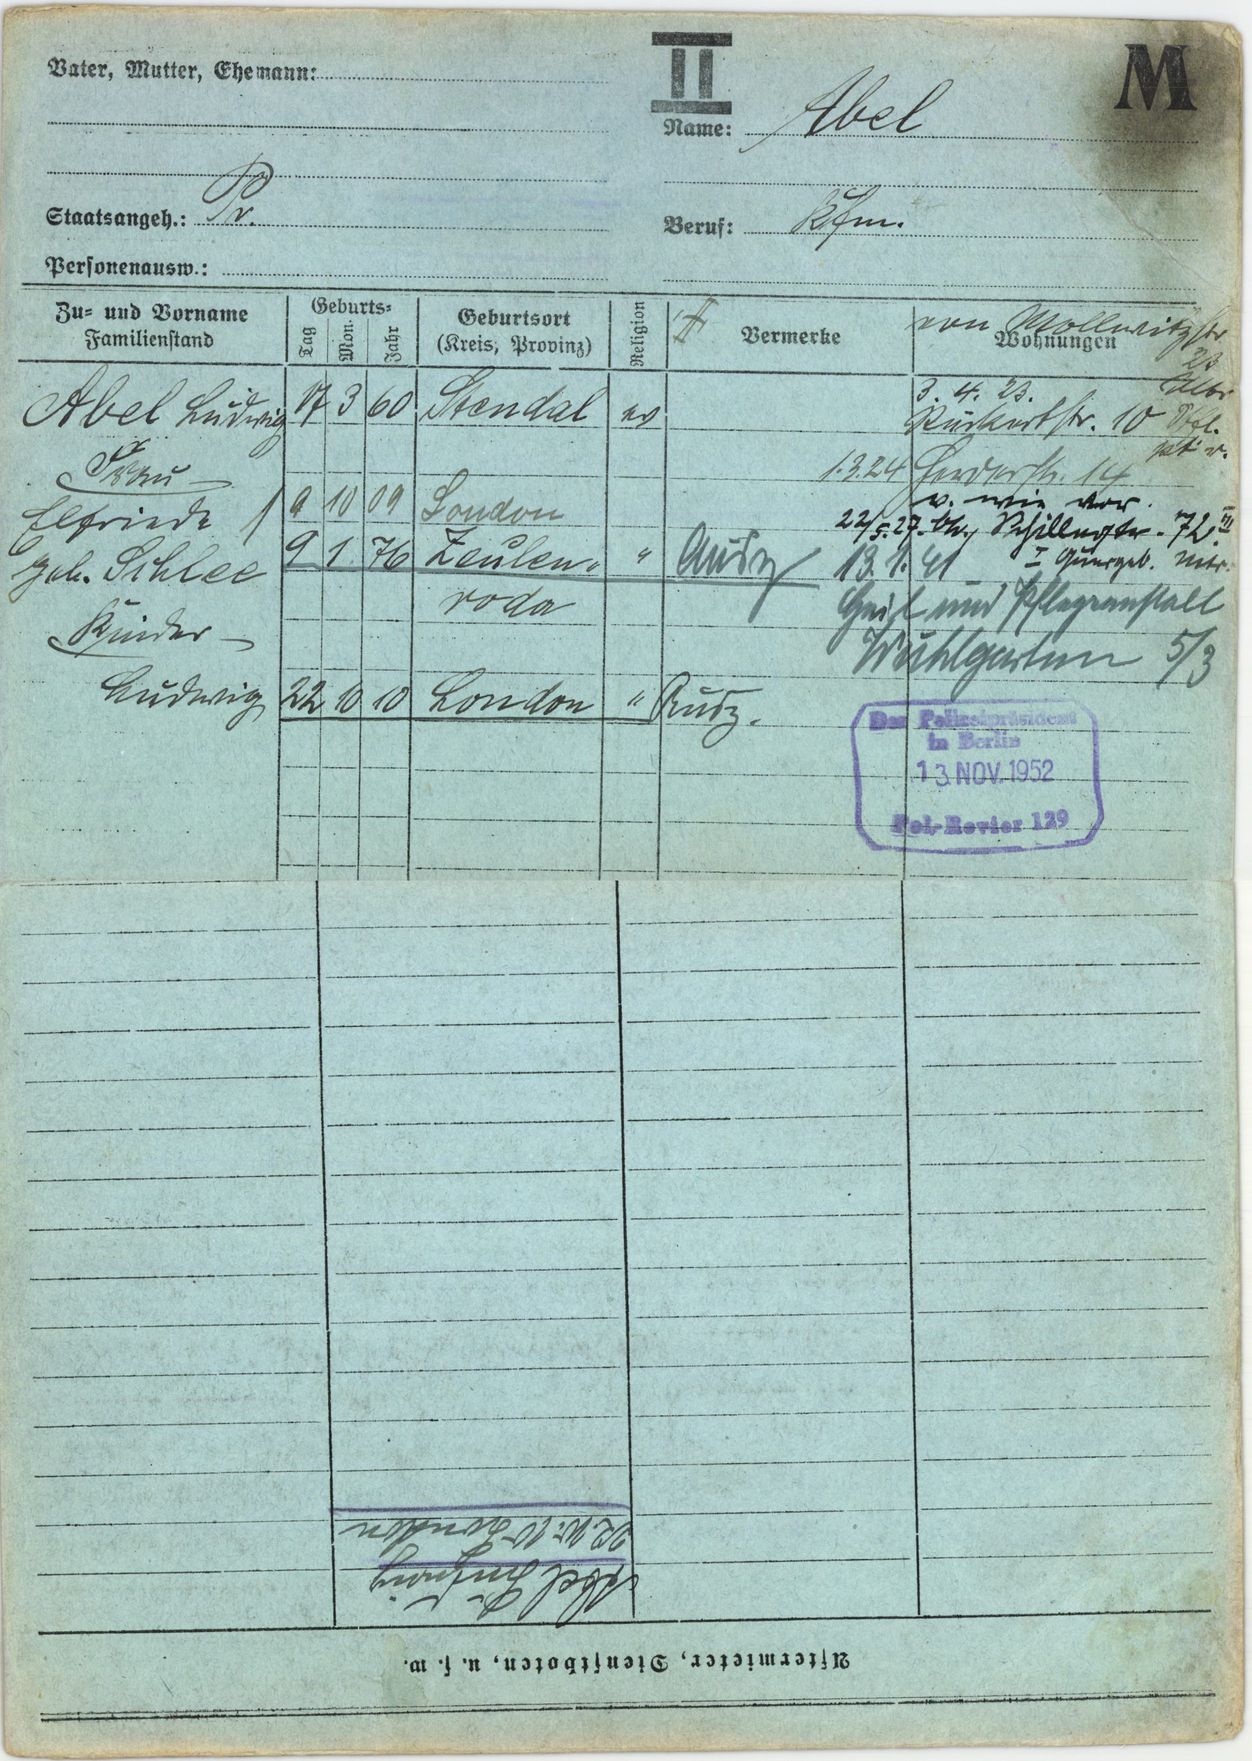
Abel